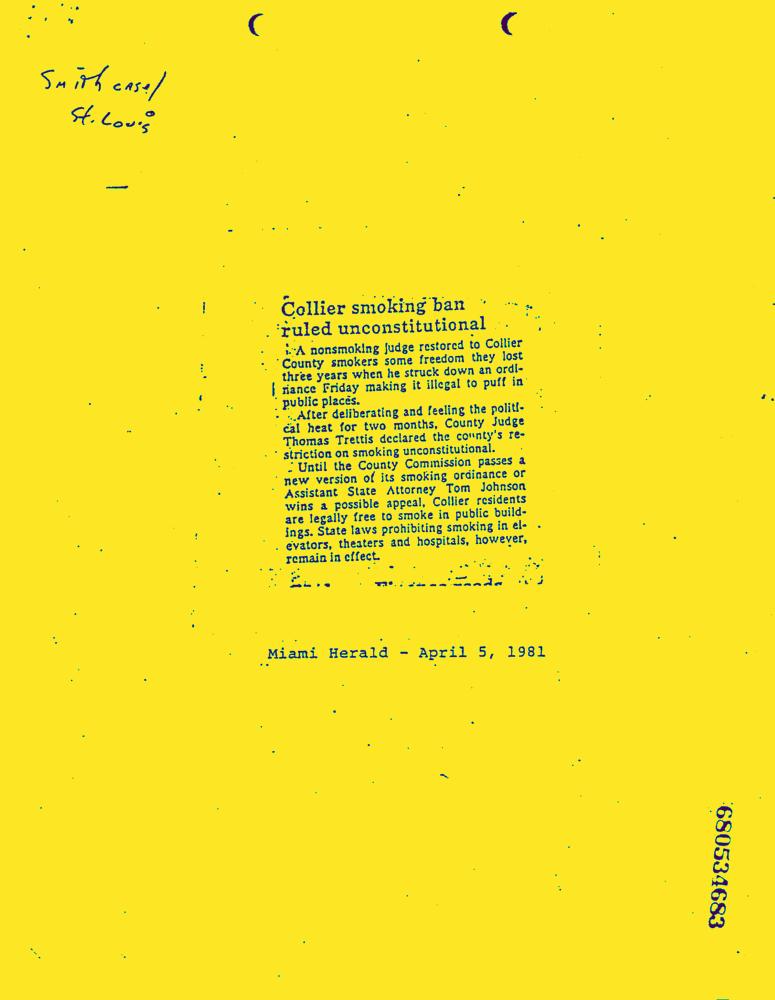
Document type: News-Article